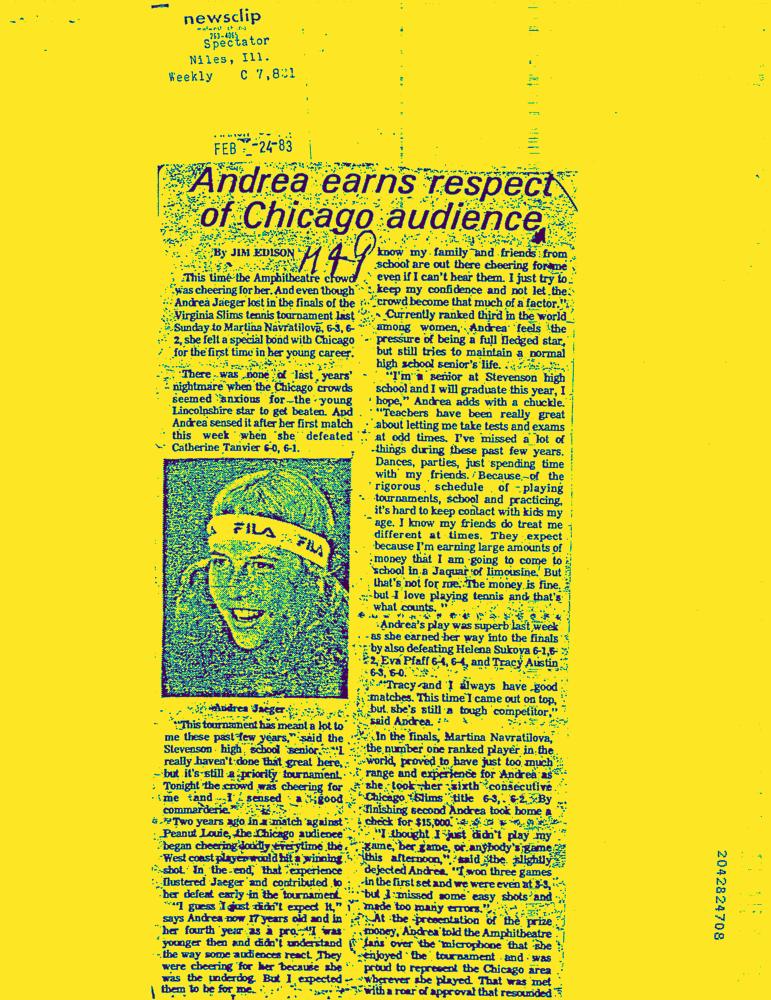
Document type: News-Article